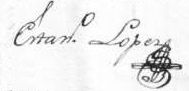
Signature of: estanislao lópez